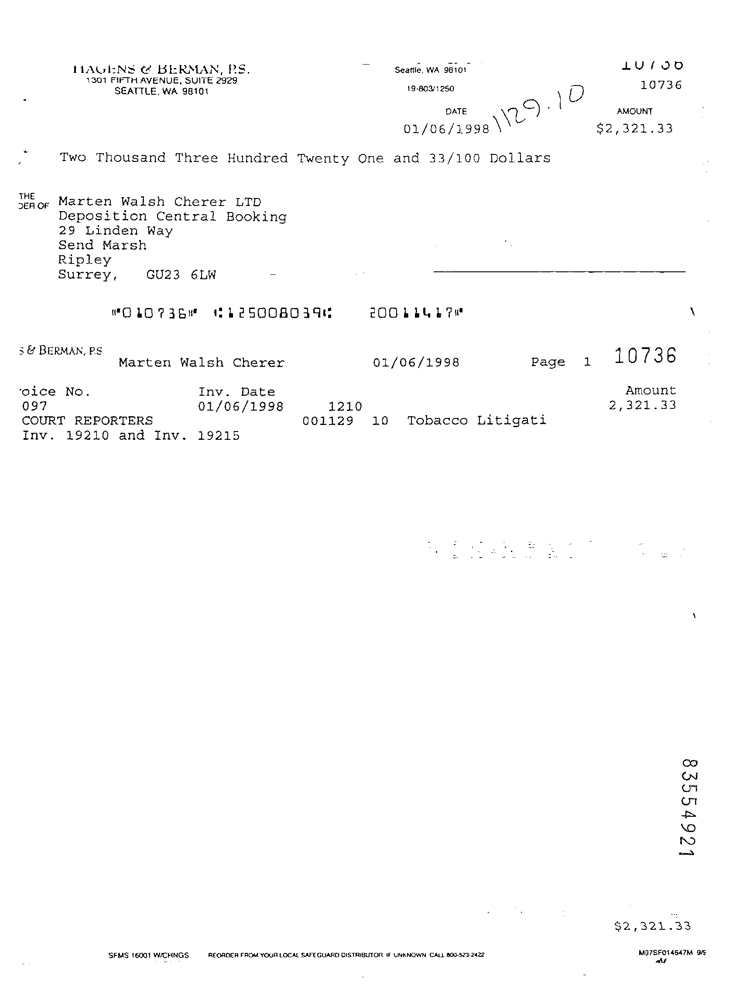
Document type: Invoice